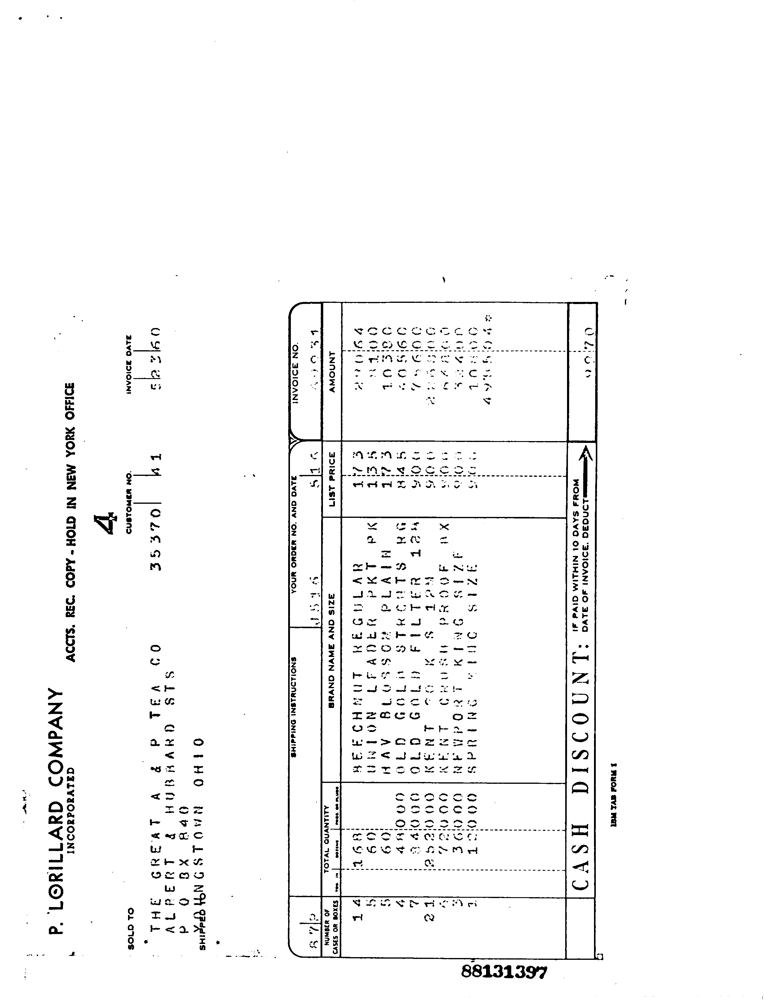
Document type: Invoice